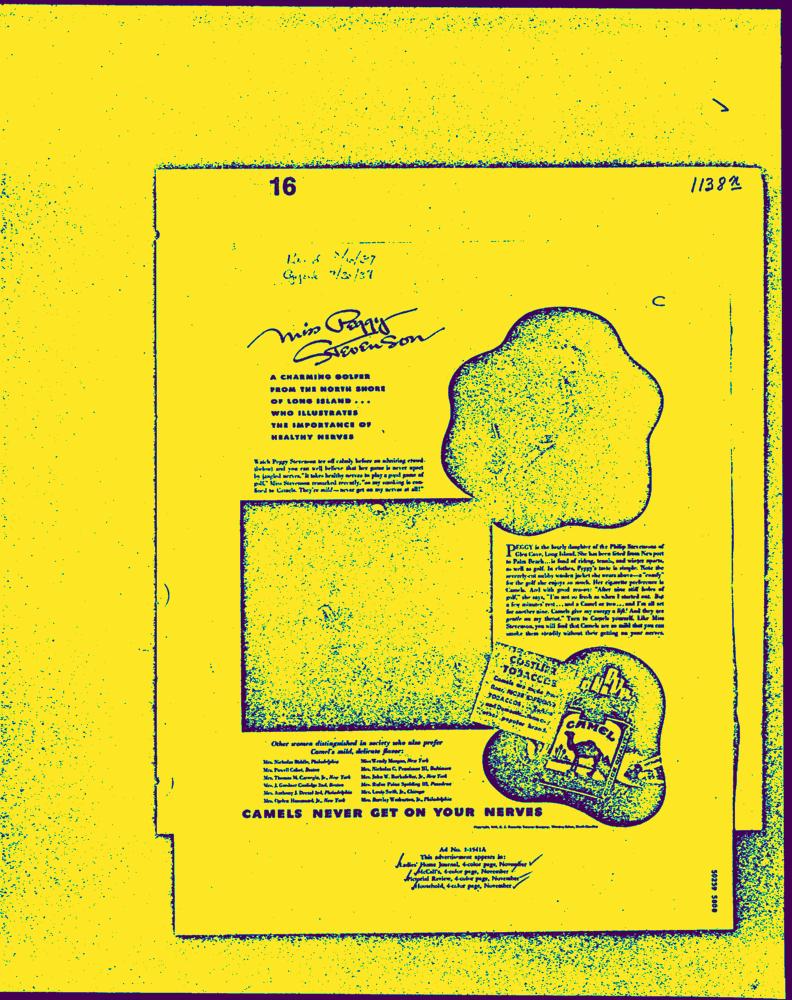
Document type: AD